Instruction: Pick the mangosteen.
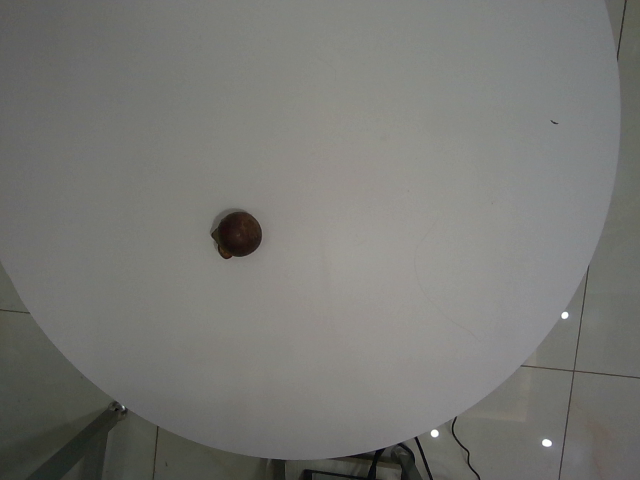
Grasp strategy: vertical